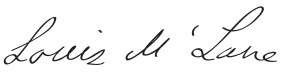
Signature of: louis mclane